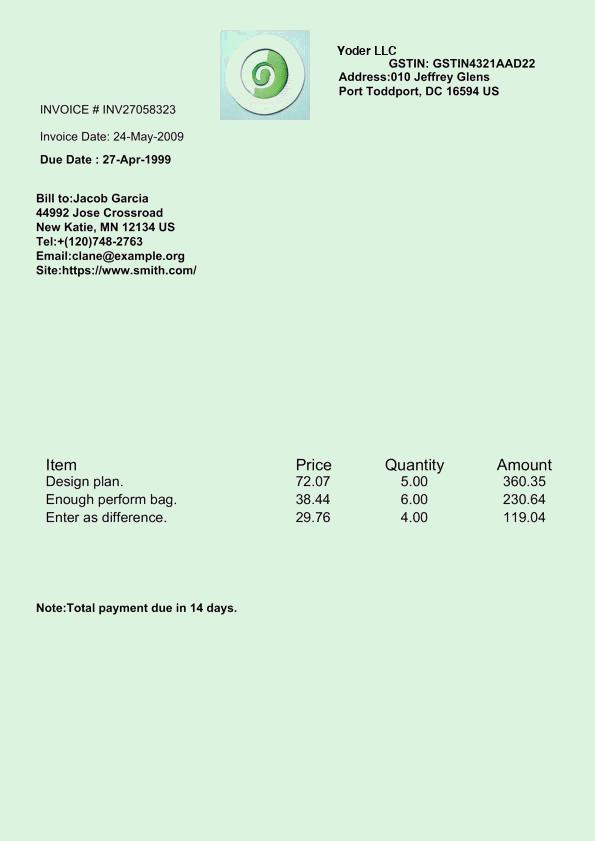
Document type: Invoice